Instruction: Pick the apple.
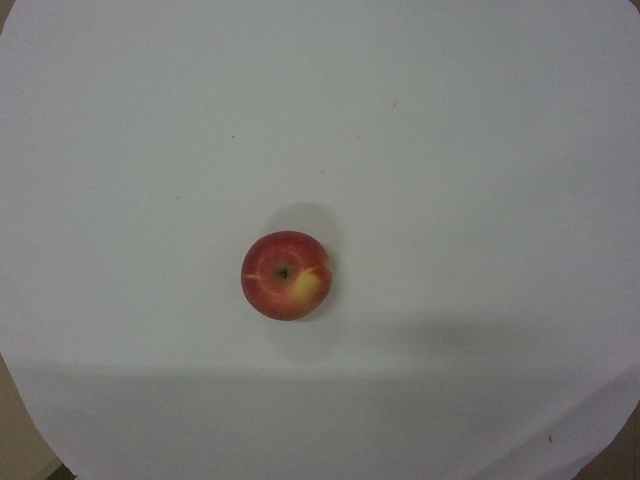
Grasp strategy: vertical